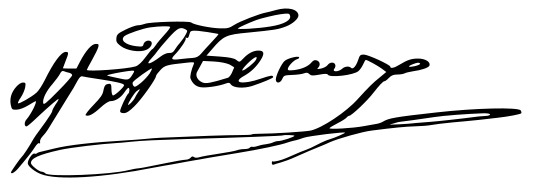
Signature of: metodija andonov čento